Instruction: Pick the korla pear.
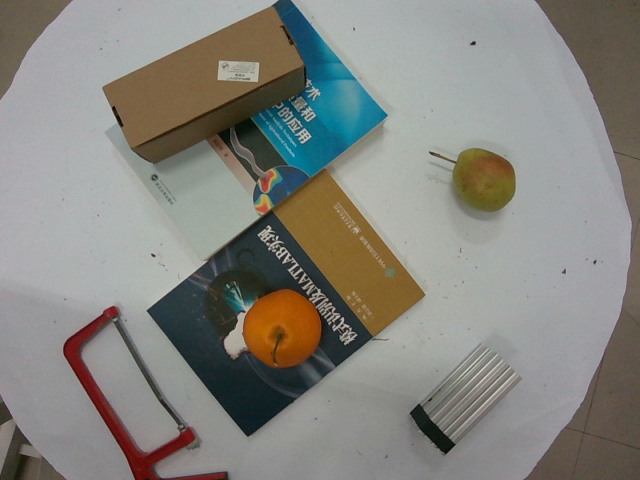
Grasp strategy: vertical